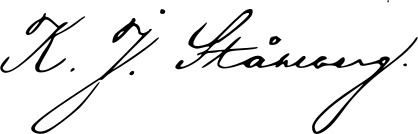
Signature of: kaarlo juho ståhlberg